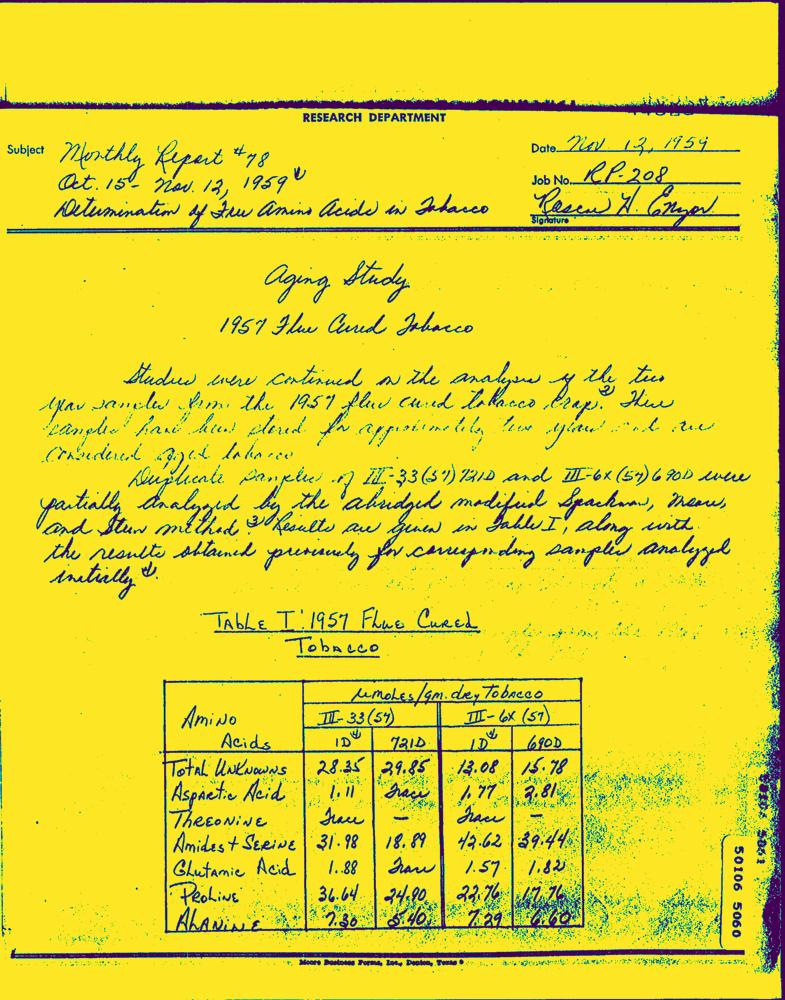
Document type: Hand-Written